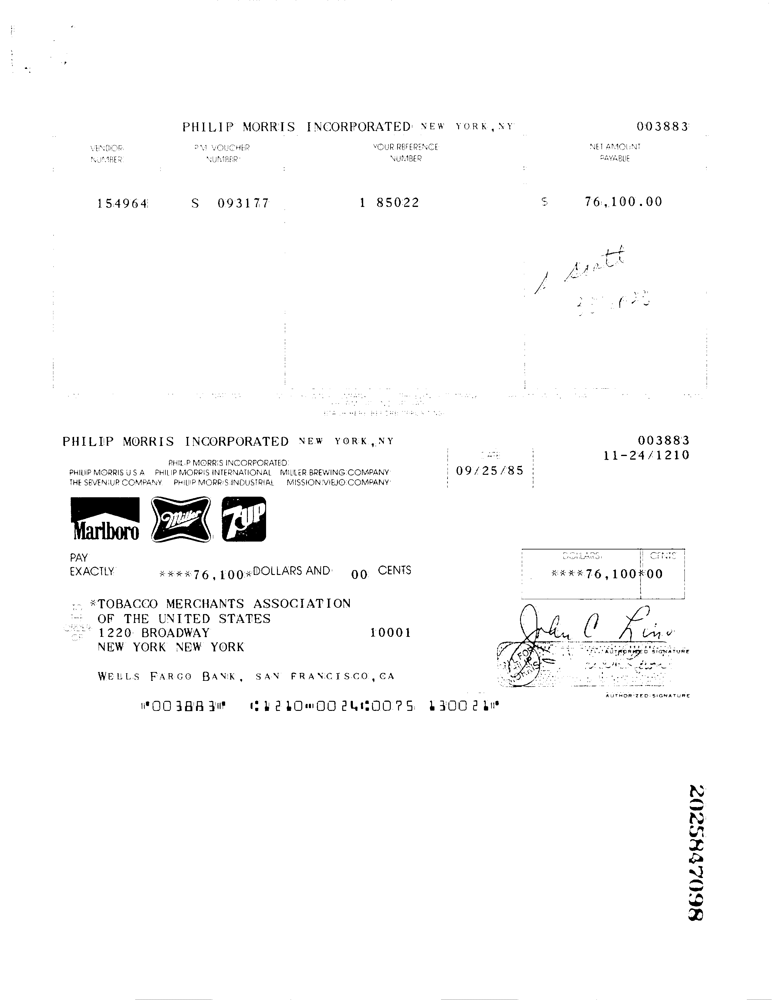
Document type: Invoice